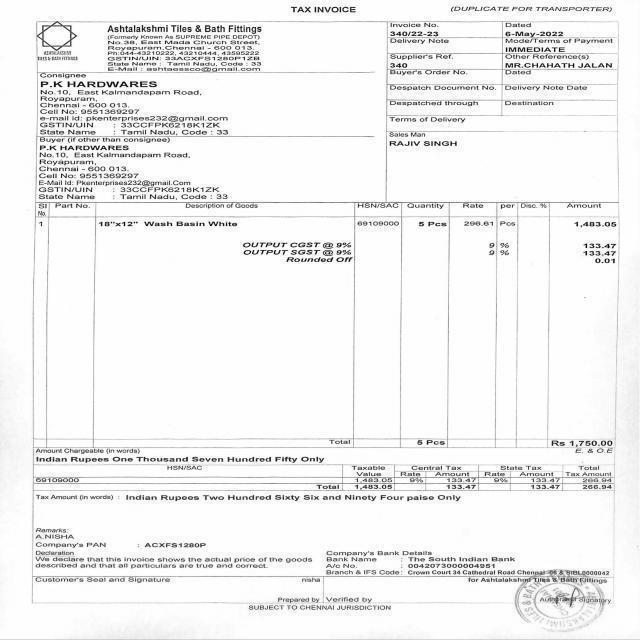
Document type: Invoice